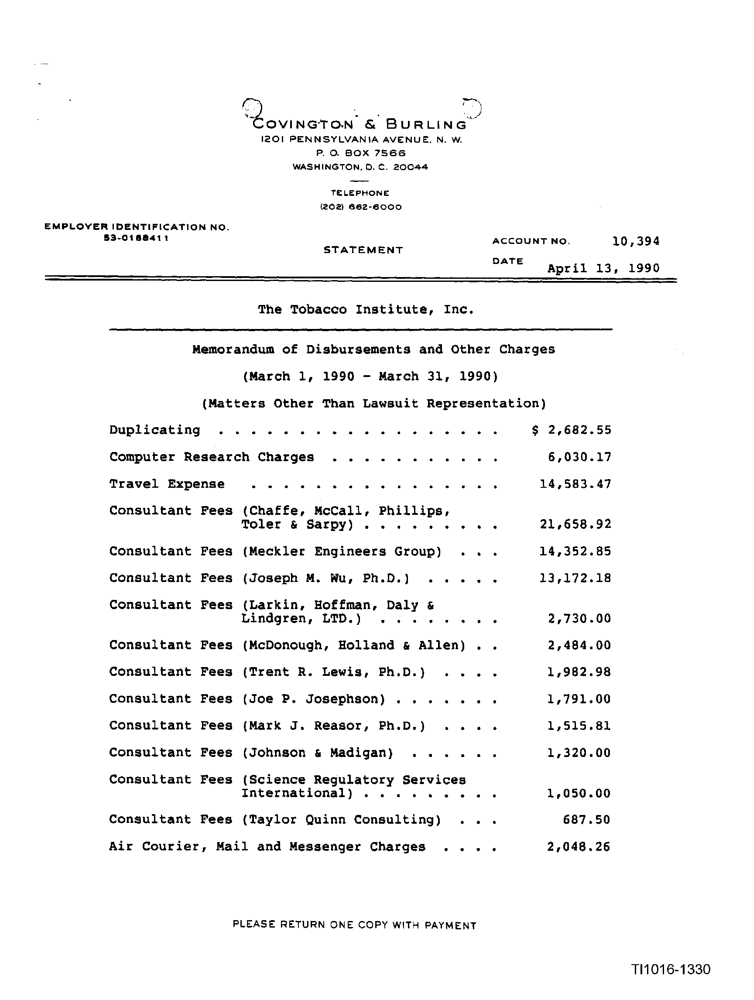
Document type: Invoice